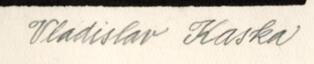
Signature of: vladislav kaska